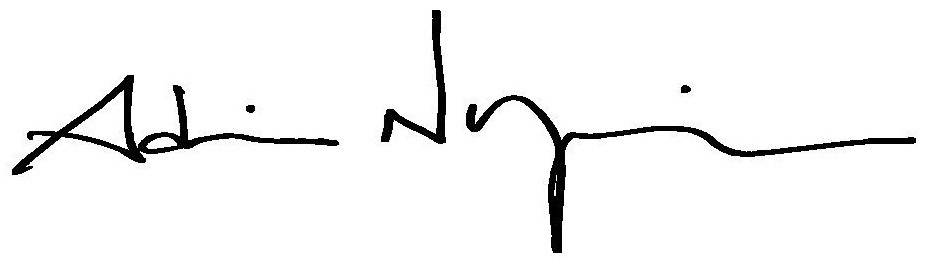
Signature of: adrin nazarian